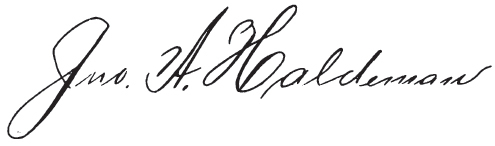
Signature of: john haldeman